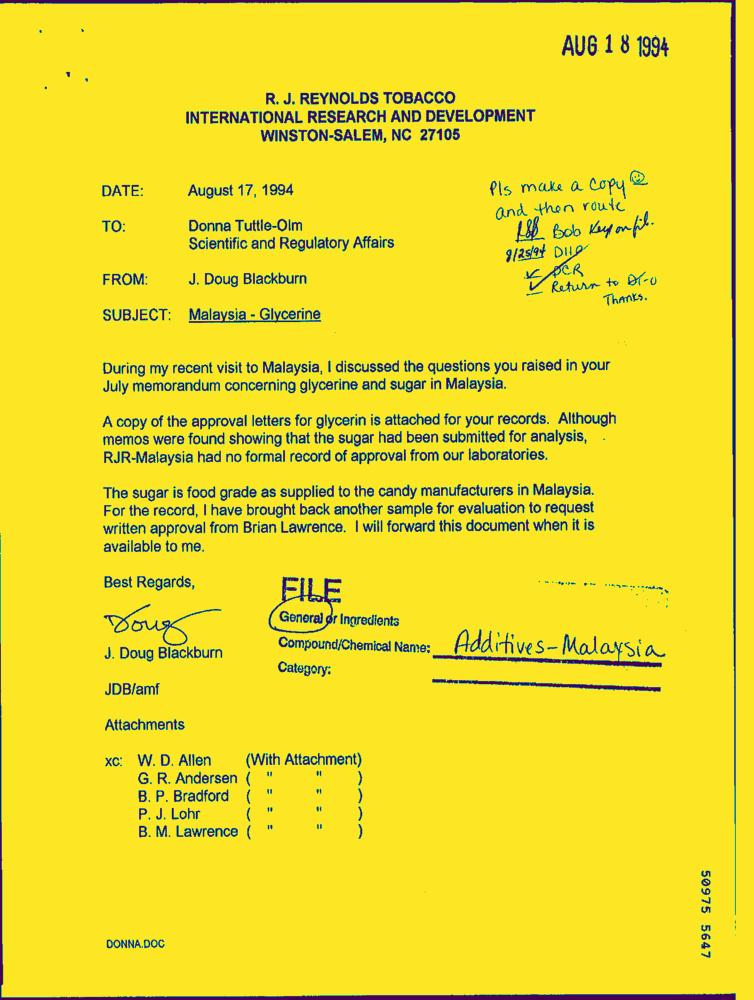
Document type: Letter-Doc